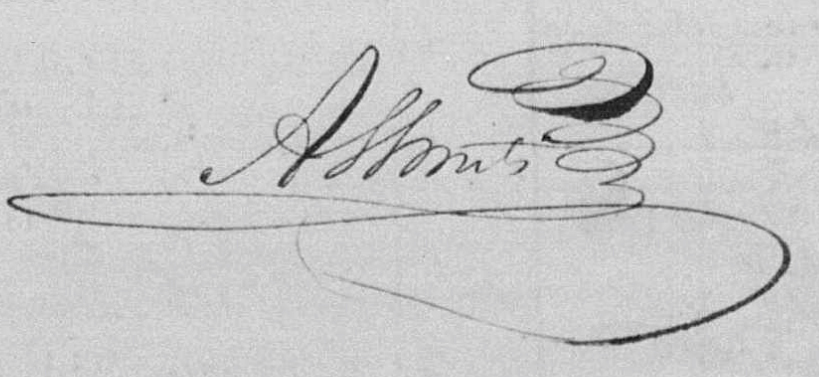
Signature of: arij sebastiaan smits